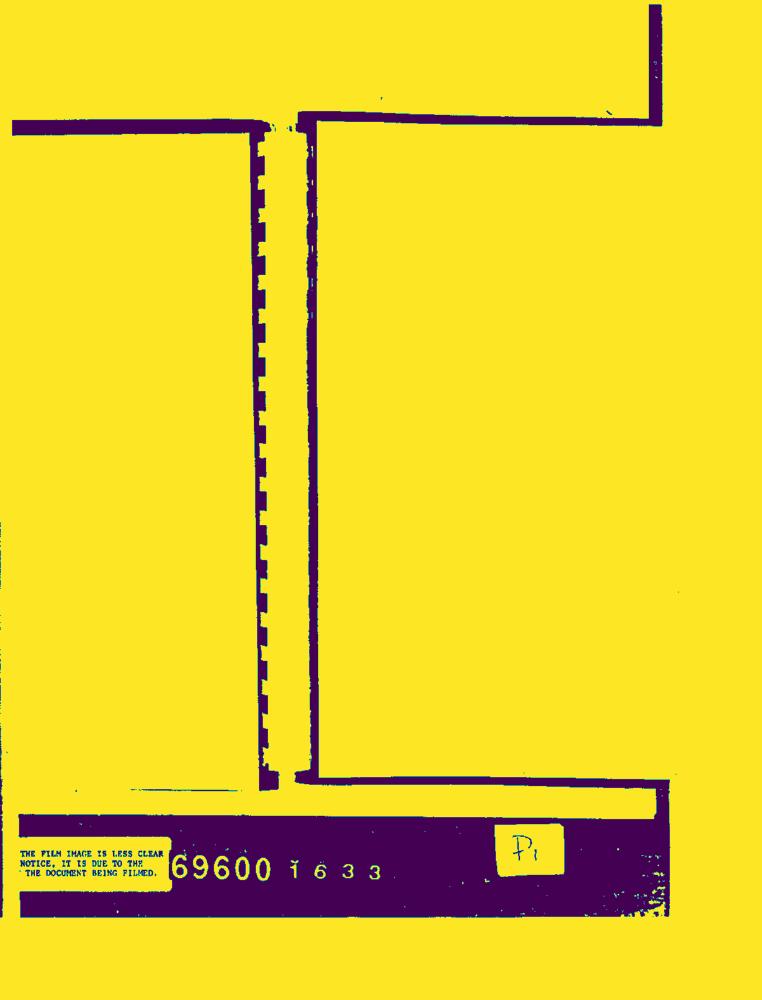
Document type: AD